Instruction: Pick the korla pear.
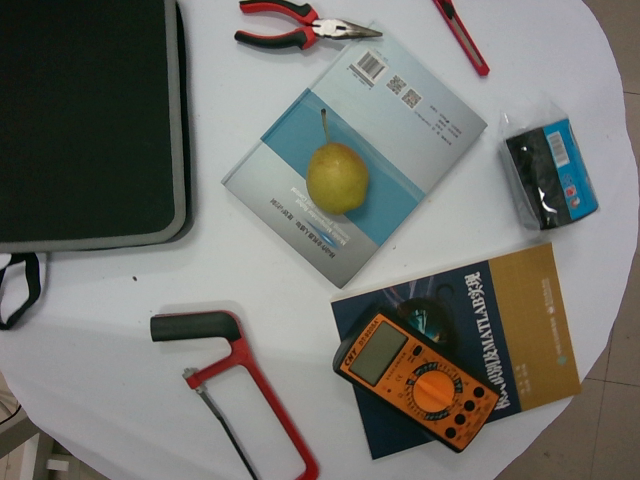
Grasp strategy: vertical